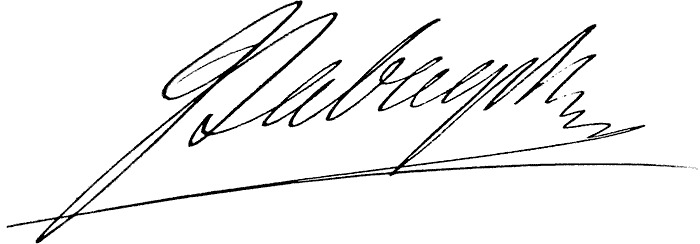
Signature of: józef zawadzki